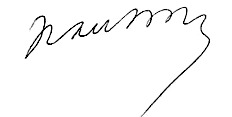
Signature of: jean roche